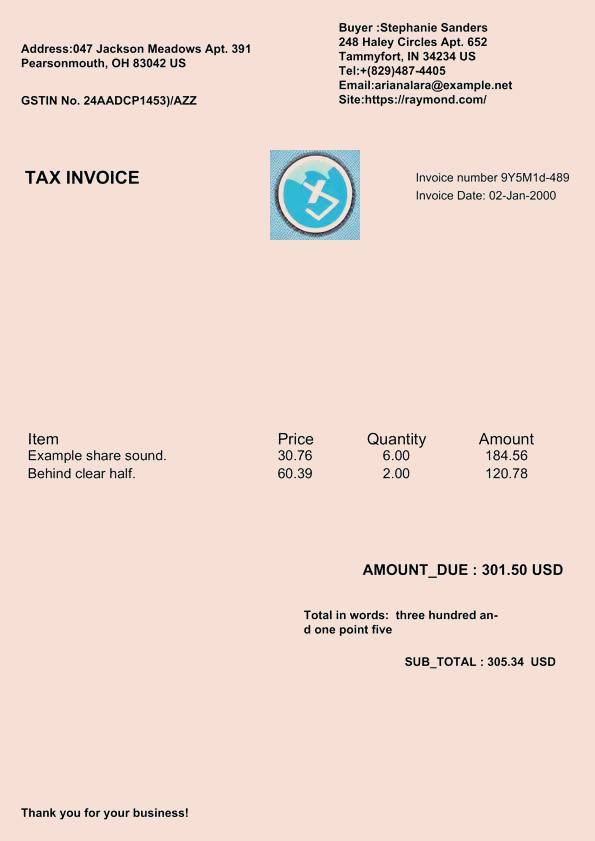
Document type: Invoice